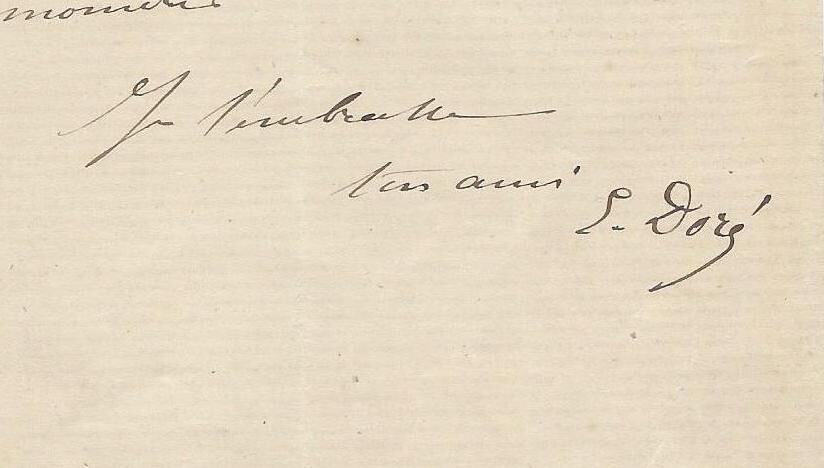
Signature of: gustave doré